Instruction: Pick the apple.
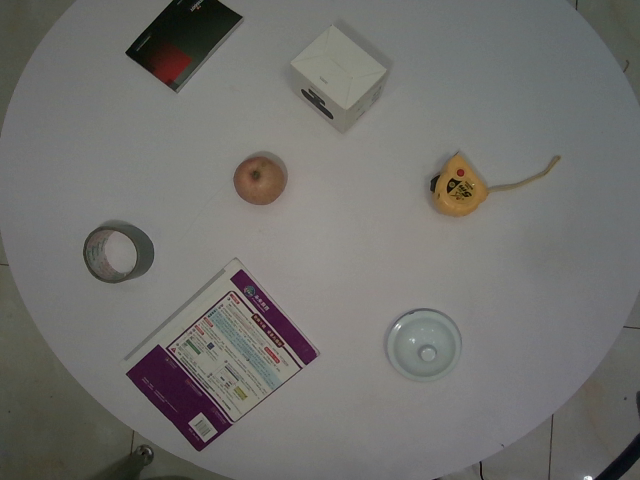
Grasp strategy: vertical